Question: What type of tax is indicated in the document, personal property or real estate?
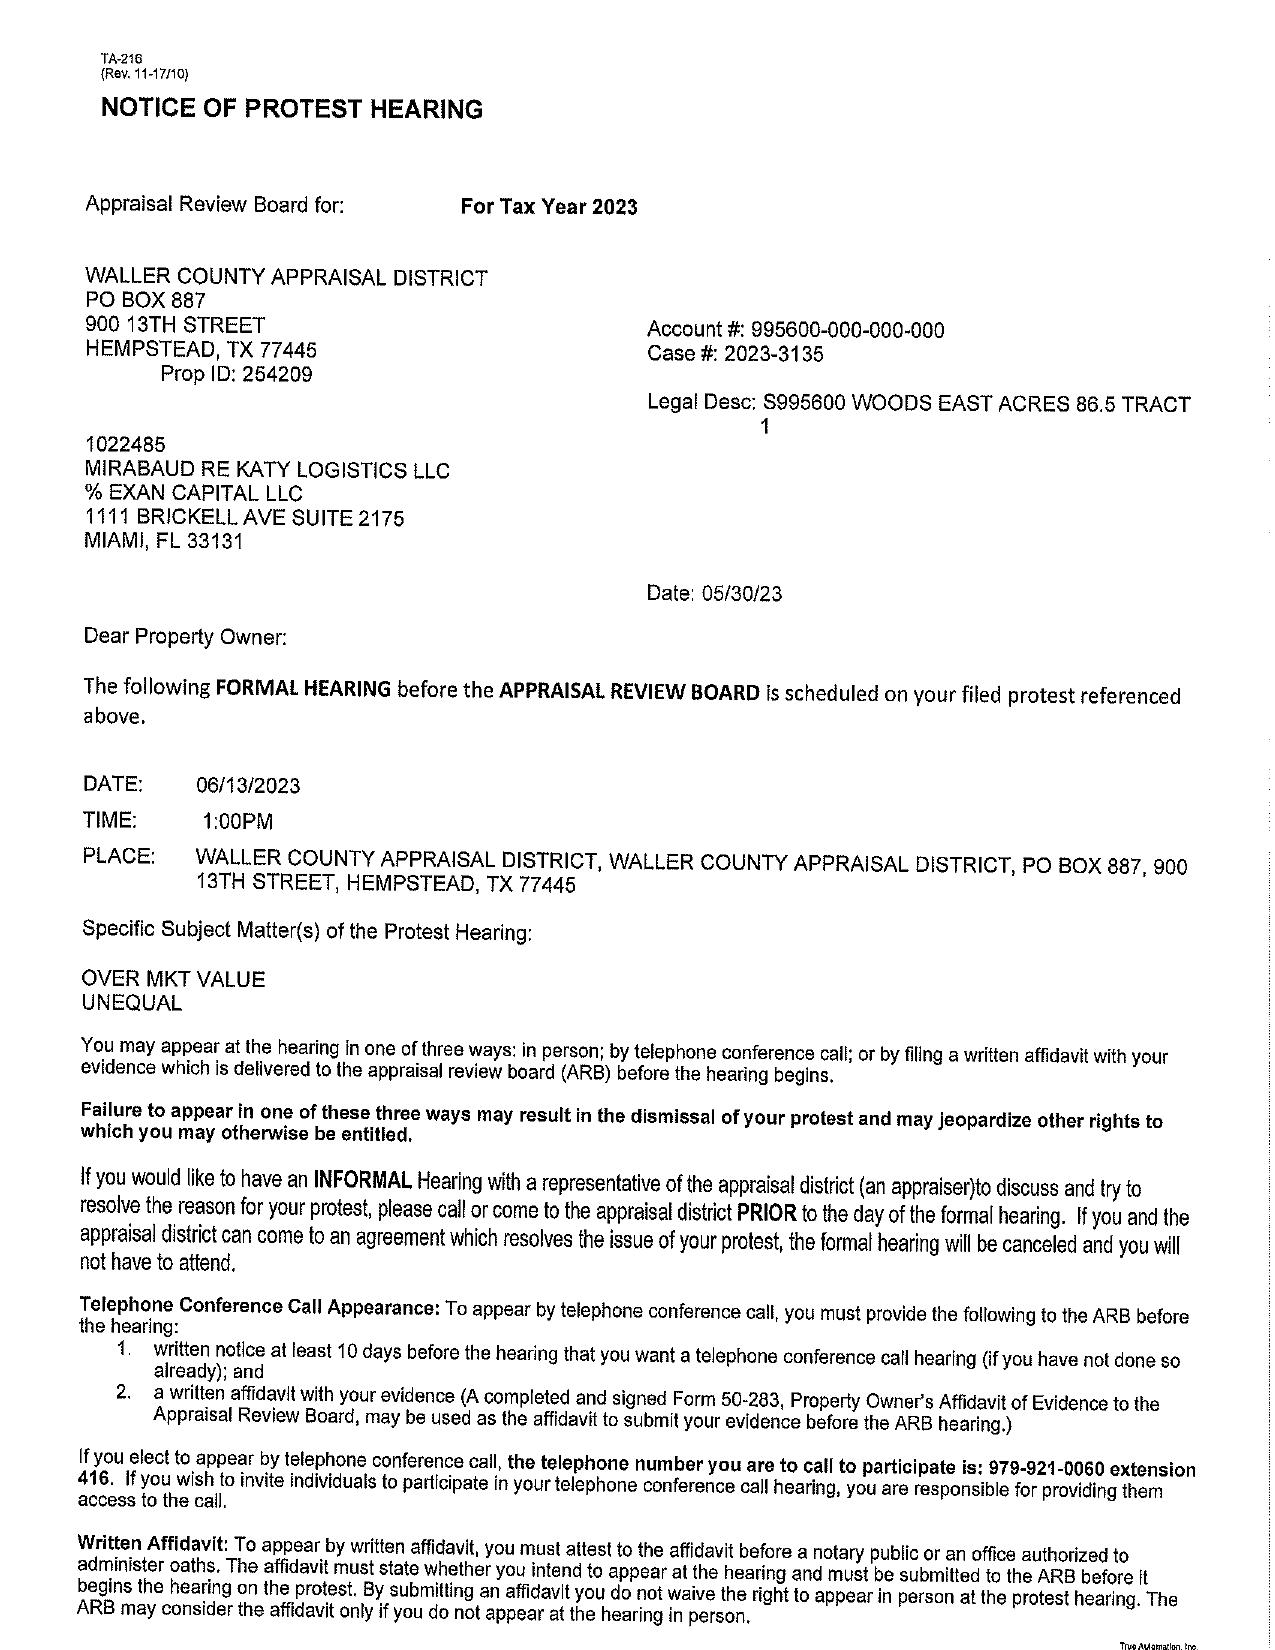
Answer: "Real Estate Tax"